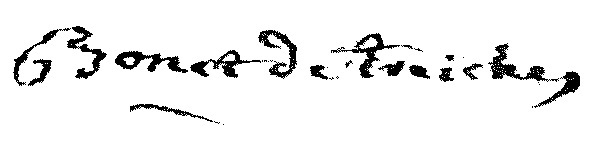
Signature of: antoine joseph bonnet de treyches